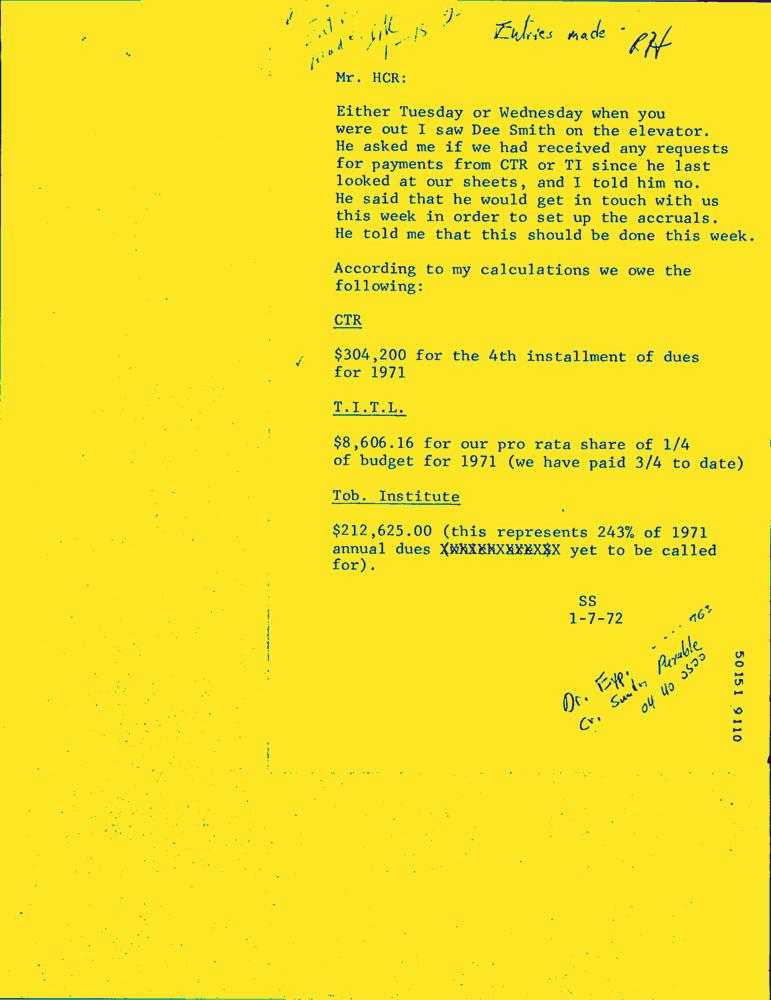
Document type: Letter-Doc